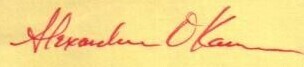
Signature of: alexandra o karma